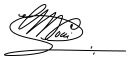
Signature of: franz von pocci